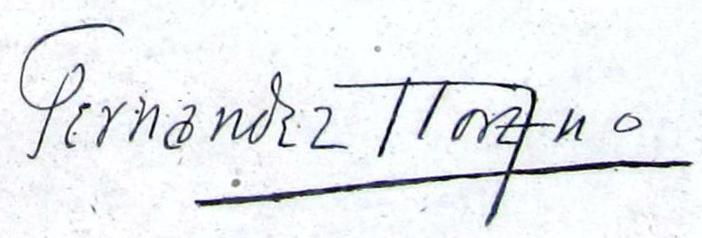
Signature of: baldomero fernandez moreno